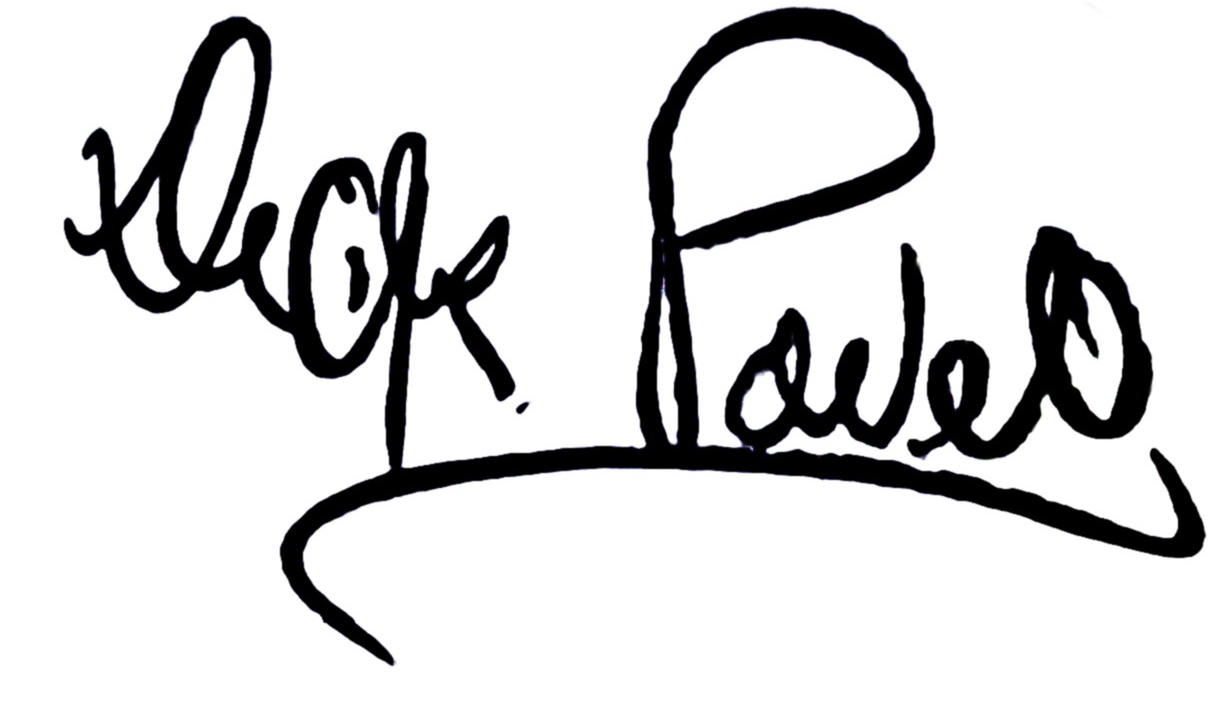
Signature of: dick powell